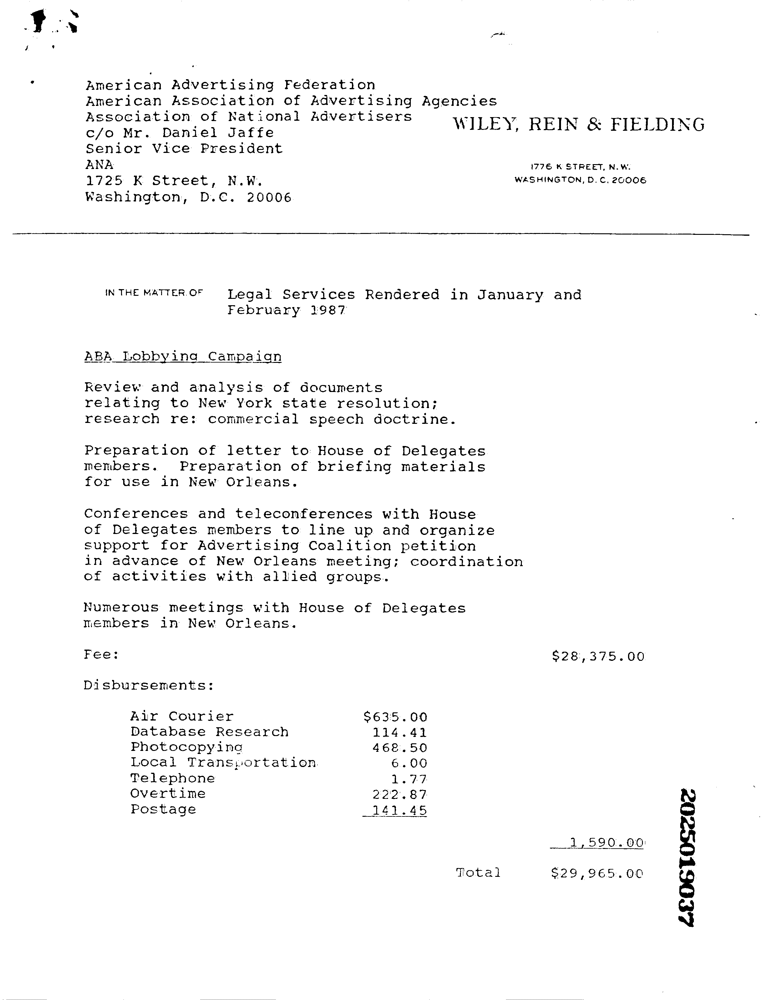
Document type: Invoice